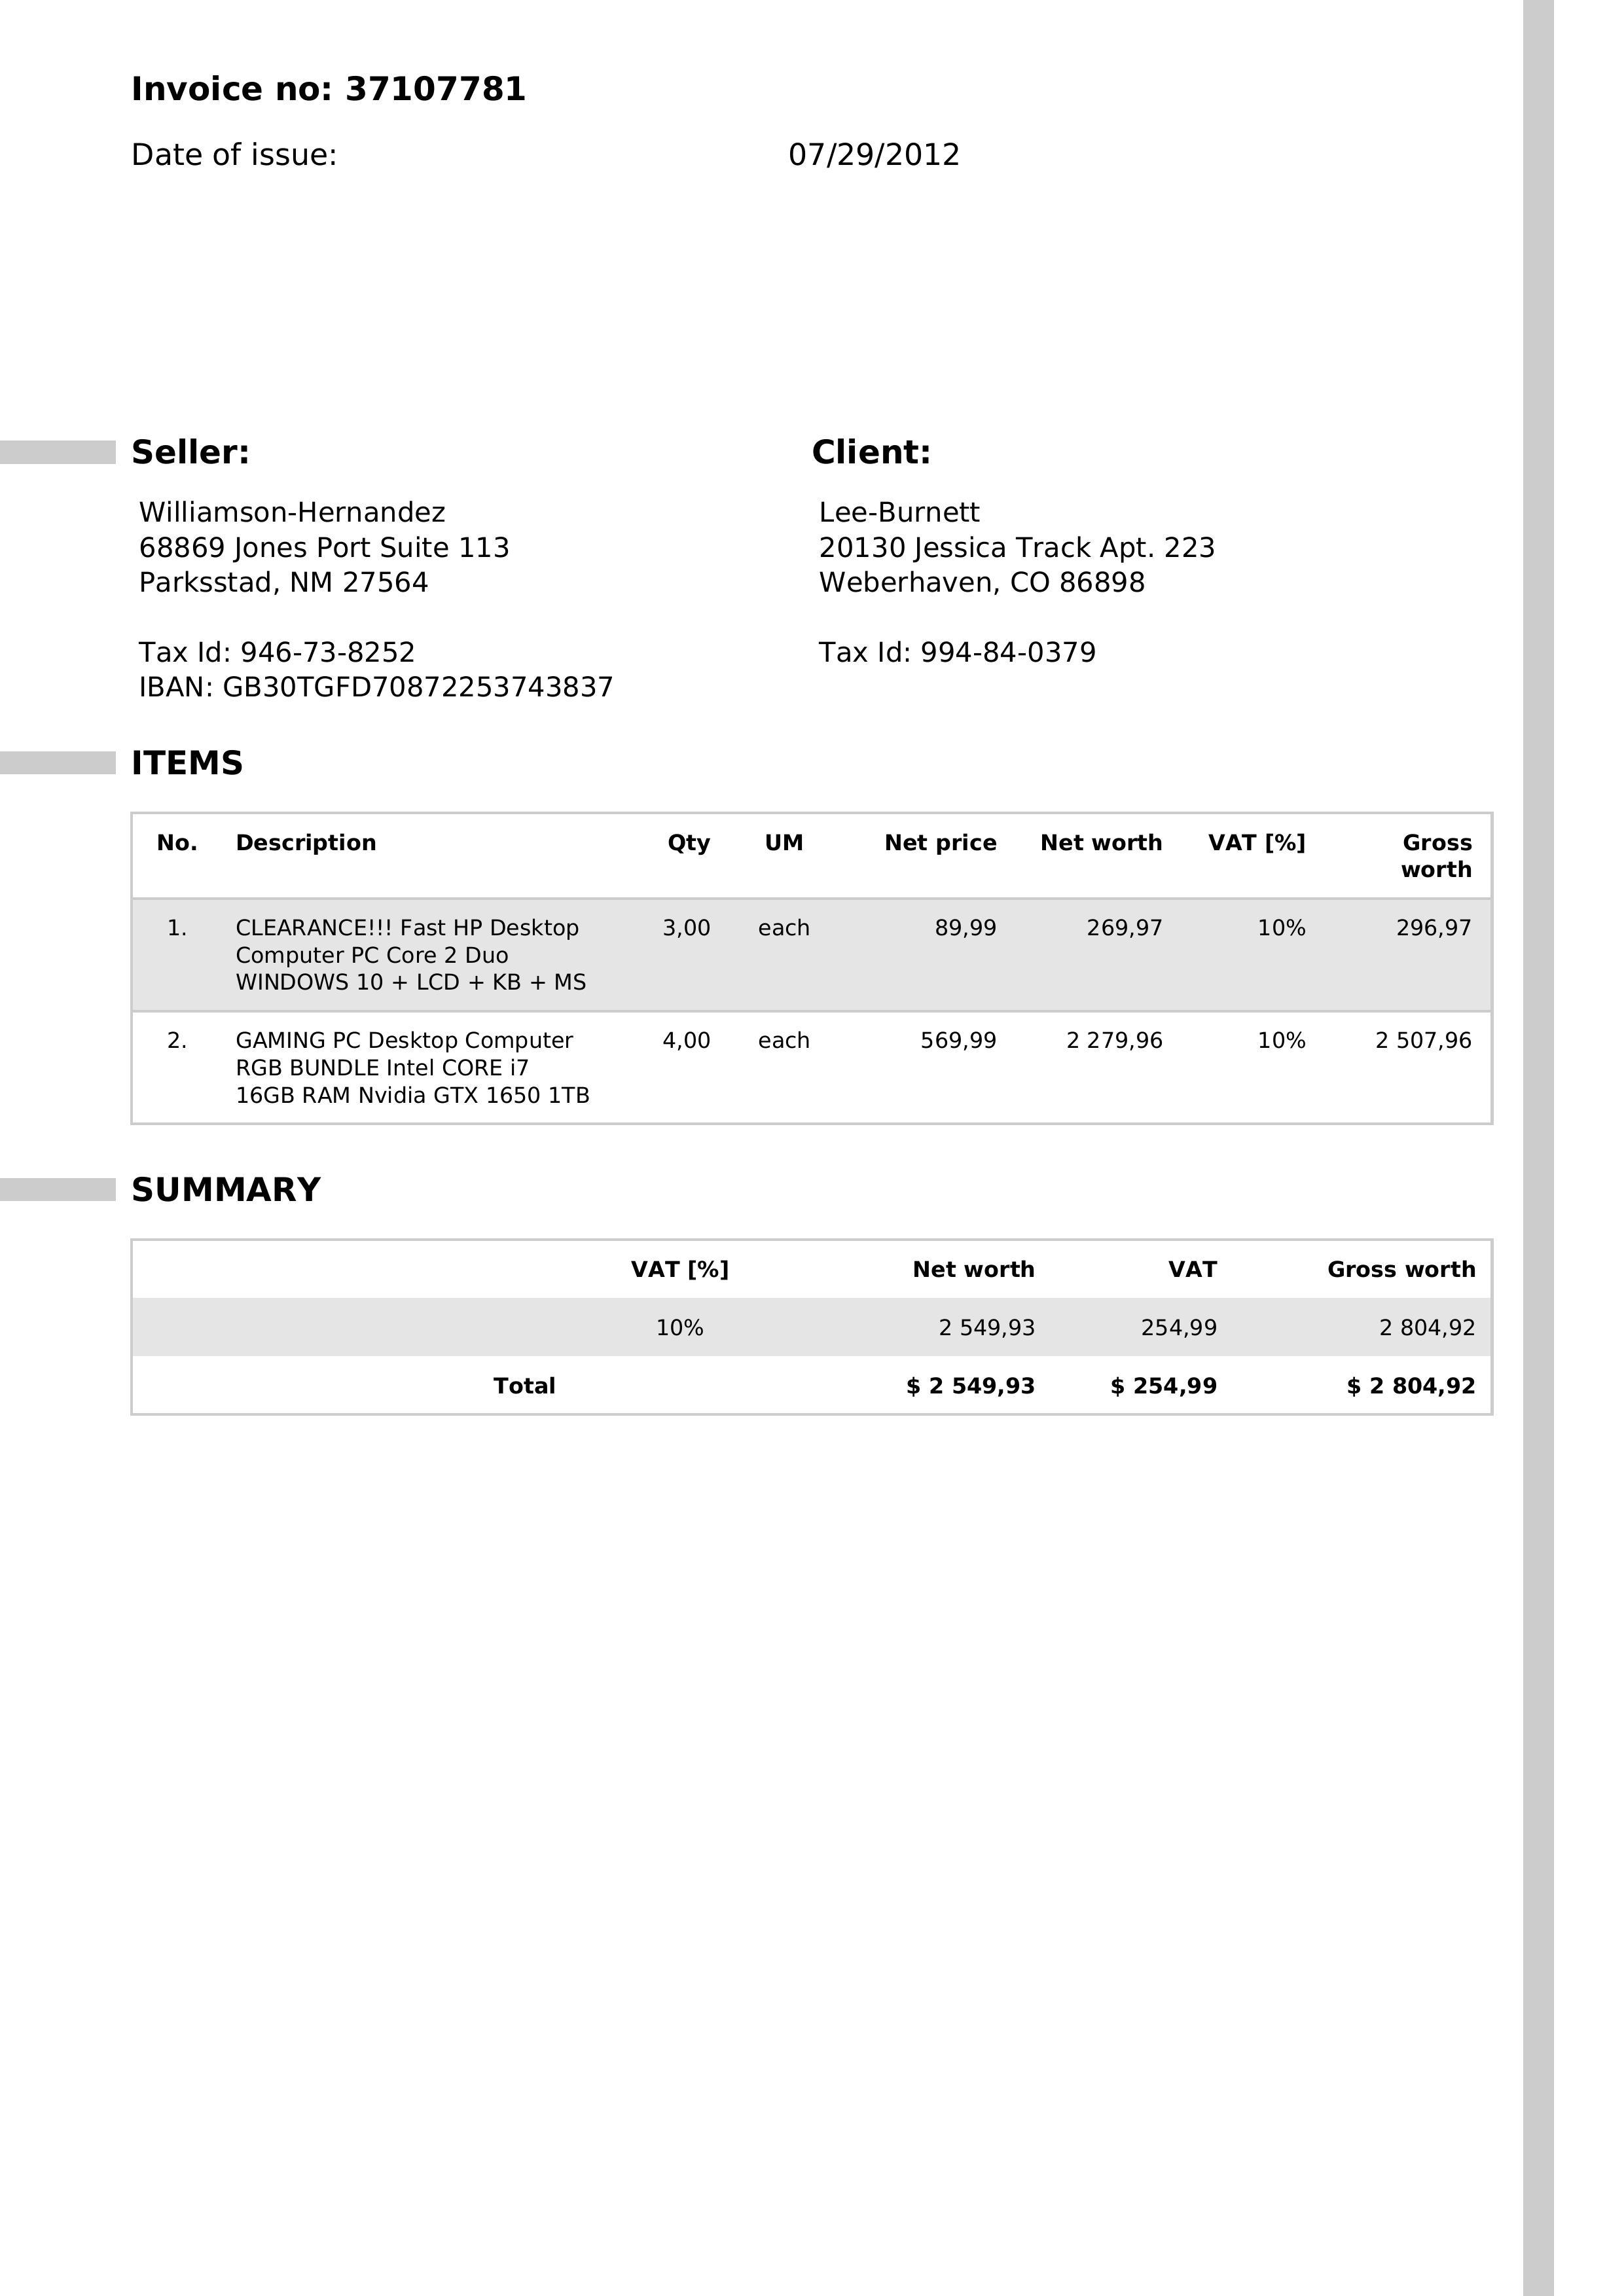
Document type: Invoice